Question: What is the potential diagnosis?
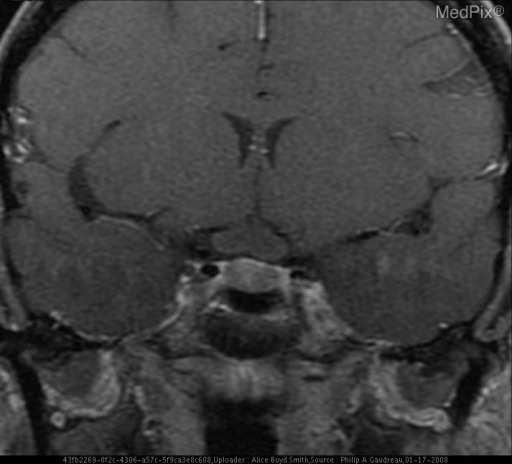
Answer: The possible diagnosis includes Meningioma
Optic glioma
Sarcoid
Optic neuritis
Metastasis
Lymphoma/leukemia.